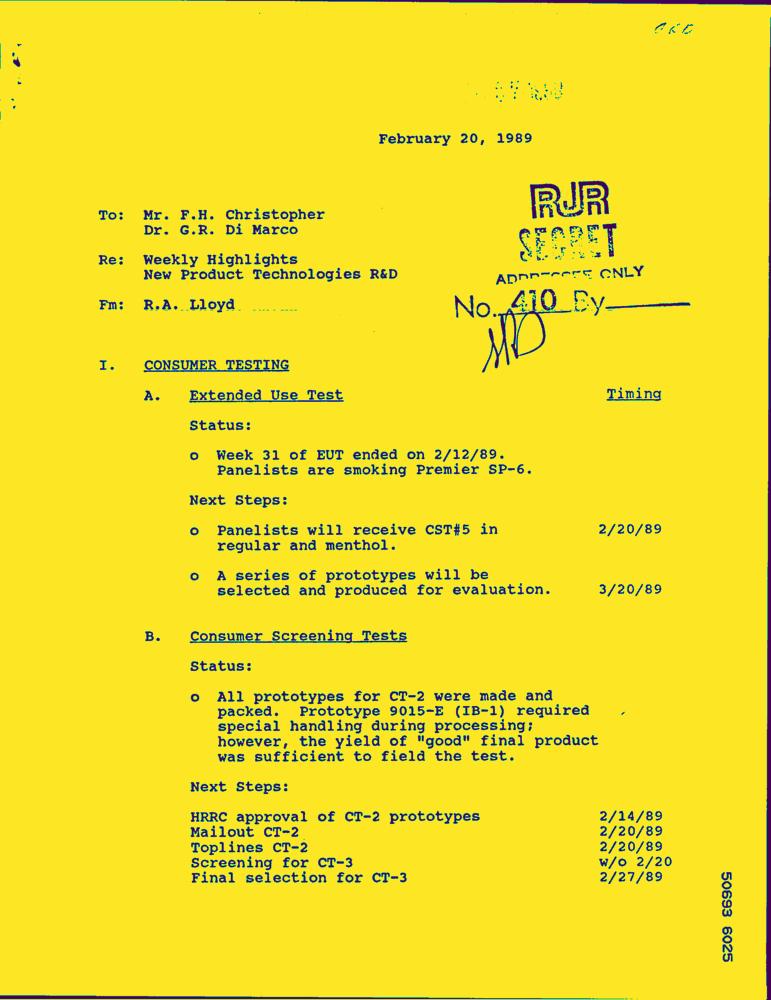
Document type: Letter-Doc